Question: Talk about the condition:
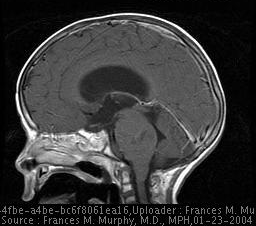
Answer: The disease is discussed as: Brain stem neoplasms are uncommon, accounting for 10-15% of CNS tumors in children, with a peak age at presentation of less than 14  years.   Most are gliomas, including slow-growing fibrillary or pilocytic  astrocytoma,  malignant  astrocytoma,  and glioblastoma multiforme.    These tumors may initially infiltrate the brain stem pathways without tissue destruction, and few deficits  may  be  present,  in spite  of  extensive  disease at the time of diagnosis.  Presenting complaints include cranial nerve deficits, disturbances of motor or sensory  pathways,  ataxia,  abnormal eye movements, somnolence, or hyperactivity.  Hydrocephalus is characteristically a late finding, with the exception of those tumors arising in  immediate  proximity to the aqueduct.

On  CT,  these  tumors infiltrate and enlarge the brain stem and secondarily displace the fourth ventricle.  They commonly are hypodense but occasionally are of increased density compared to normal brain as seen on Film .3 in a different child.   Calcification  and cyst   formation  are  infrequent  (12%),  and  approximately  half demonstrate enhancement after contrast (Film .4).    When  present, enhancement  patterns  are variable, with diffuse, nodular, or ring enhancement seen.  A small number of these tumors  may  demonstrate exophytic  growth  into  the posterior fossa cisterns, particularly the cerebellopontine angle cistern.  These tumors tend  to  enhance with contrast administration.

Because  of Hounsfield artifact in the posterior fossa, a small percentage of brain stem gliomas will be overlooked  on  initial  CT scans.    The  superior imaging capability of MRI for brain stem and posterior fossa pathology allows recognition  and  characterization of  lesions  that  are poorly delineated by CT, such as isodense or nonenhancing tumors.

Brain stem gliomas, particularly those arising in the pons, have a  relentlessly progressive course with little improvement in spite of radiation therapy.  A subgroup of brain stem glioma consisting of localized small masses at the cervicomedullary junction have a more benign course and may potentially benefit from surgical resection. Attempts  at  surgical resection otherwise have not proven beneficial.  Differential diagnosis includes  non- neoplastic  diseases  of the  brain stem such as demyelinating diseases (multiple sclerosis), encephalitis, and  infarction.    Exophytic  and  enhancing  masses occasionally mimic medulloblastoma or ependymoma.